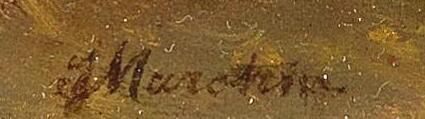
Signature of: ferdinand marohn